Question: What do the imaging results show?
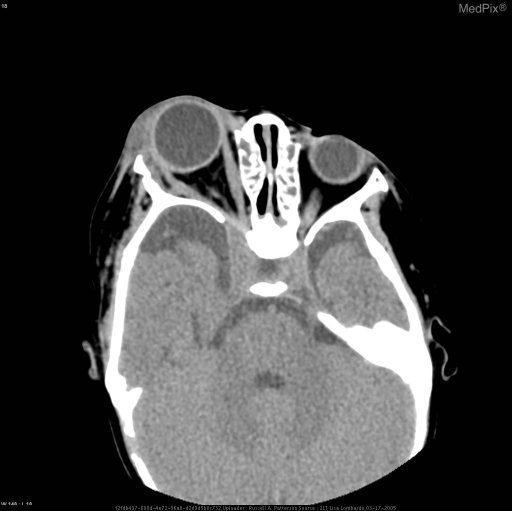
Answer: The imaging shows • 	A soft tissue mass noted laterally to the lateral rectus muscle in the pre and post septal portions of the right orbit
• 	Asymmetry of the CSF-containing spaces in the middle cranial fossa, larger on the right without mass effect on the temporal lobe.
• 	Right sphenoid wing hypoplasia causing deformity of the right orbit, which is widened and flattened posteriorly rather than conical.
• 	Right optic nerve has a globular appearance near the orbital fissure

• 	Unenhanced brain parenchyma demonstrates no abnormality.
• 	Globes are symmetrical in size and appearance
• 	Left optic nerve is unremarkable • 	A soft tissue mass noted laterally to the lateral rectus muscle in the pre and post septal portions of the right orbit
• 	Asymmetry of the CSF-containing spaces in the middle cranial fossa, larger on the right without mass effect on the temporal lobe.
• 	Right sphenoid wing hypoplasia causing deformity of the right orbit, which is widened and flattened posteriorly rather than conical.
• 	Right optic nerve has a globular appearance near the orbital fissure

• 	Unenhanced brain parenchyma demonstrates no abnormality.
• 	Globes are symmetrical in size and appearance
• 	Left optic nerve is unremarkable.